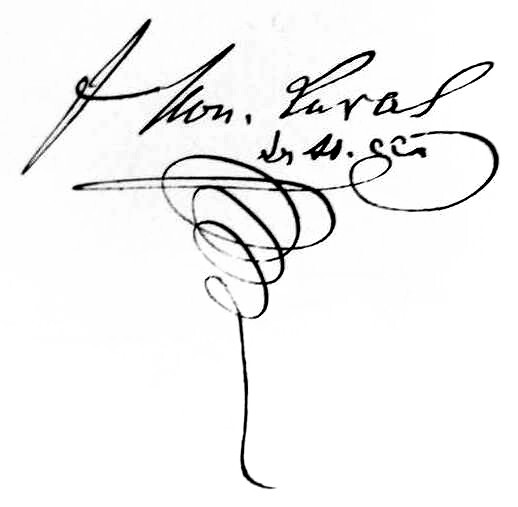
Signature of: honoré laval